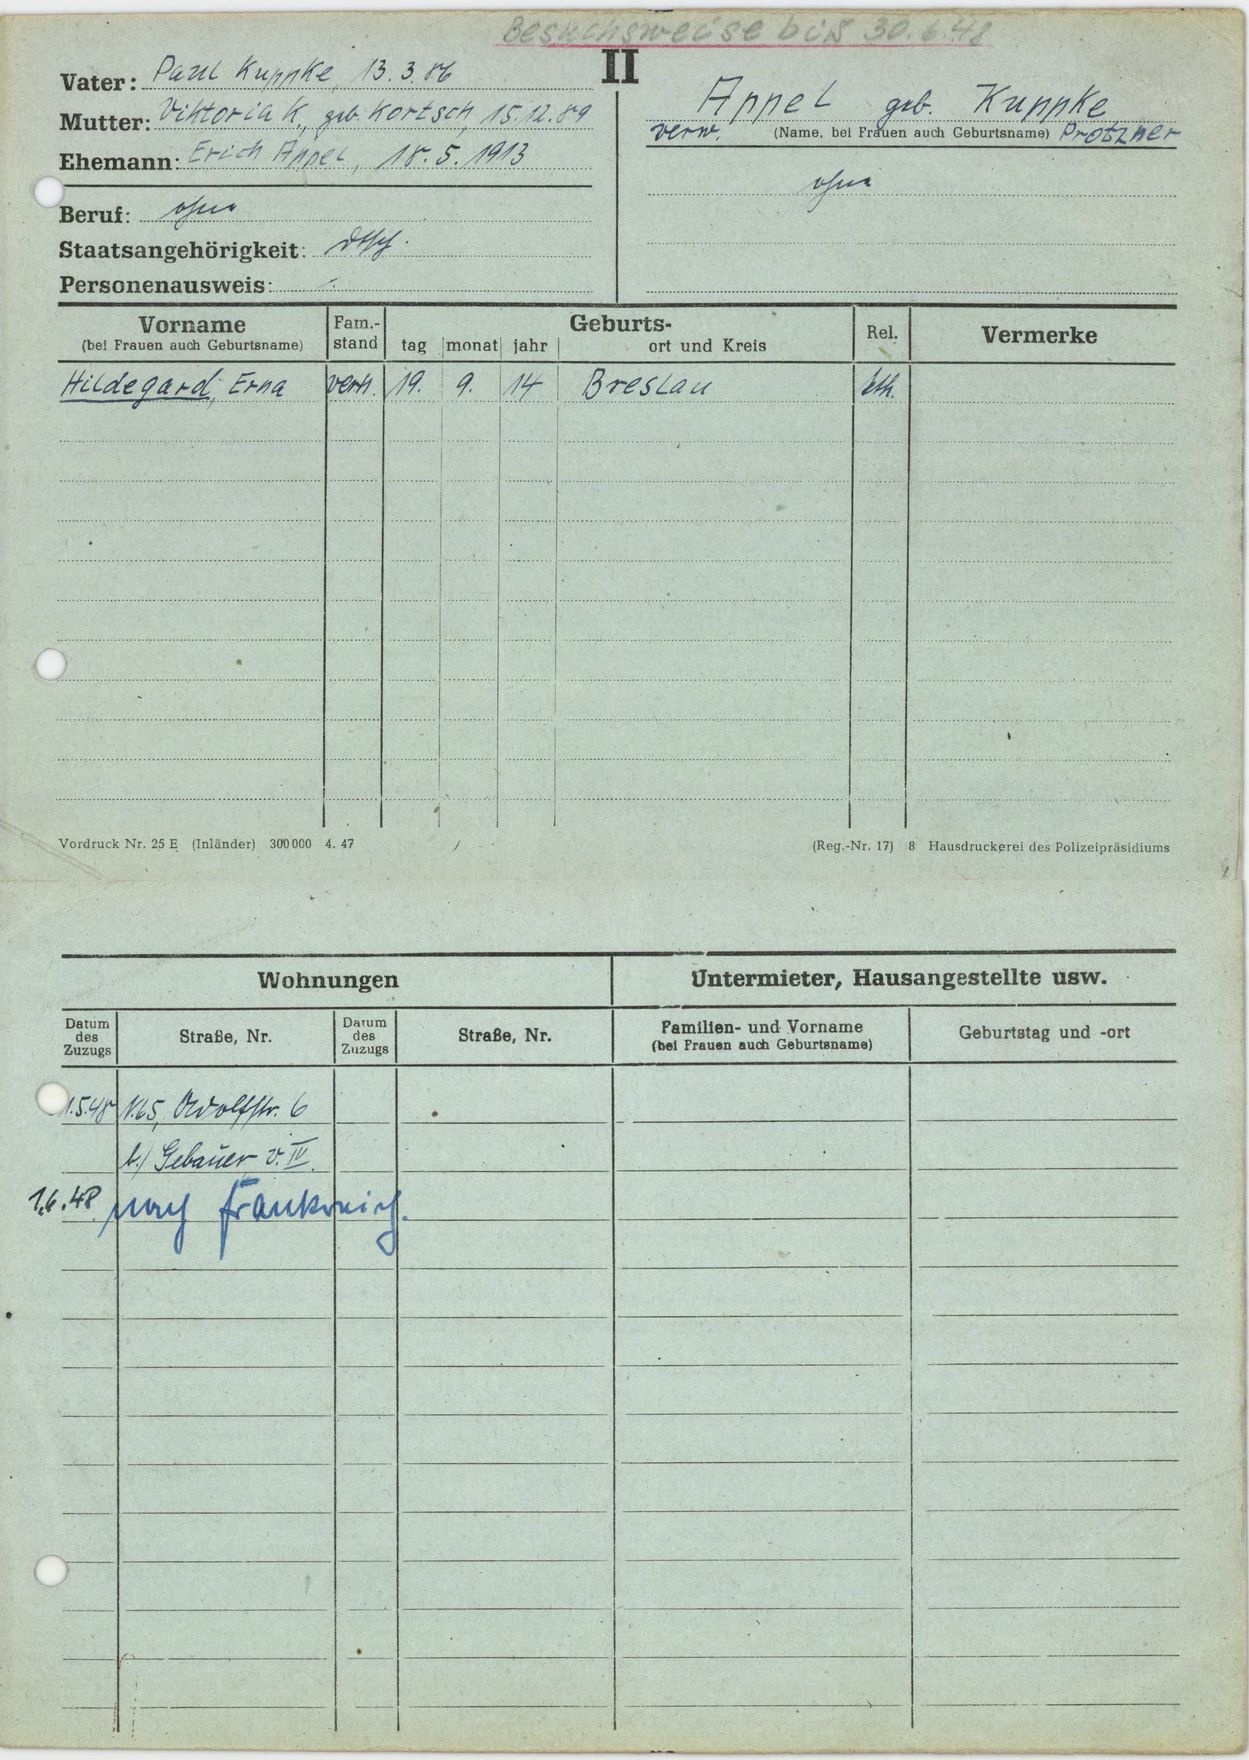
Appel geb. Kuppke
verw. Protzner